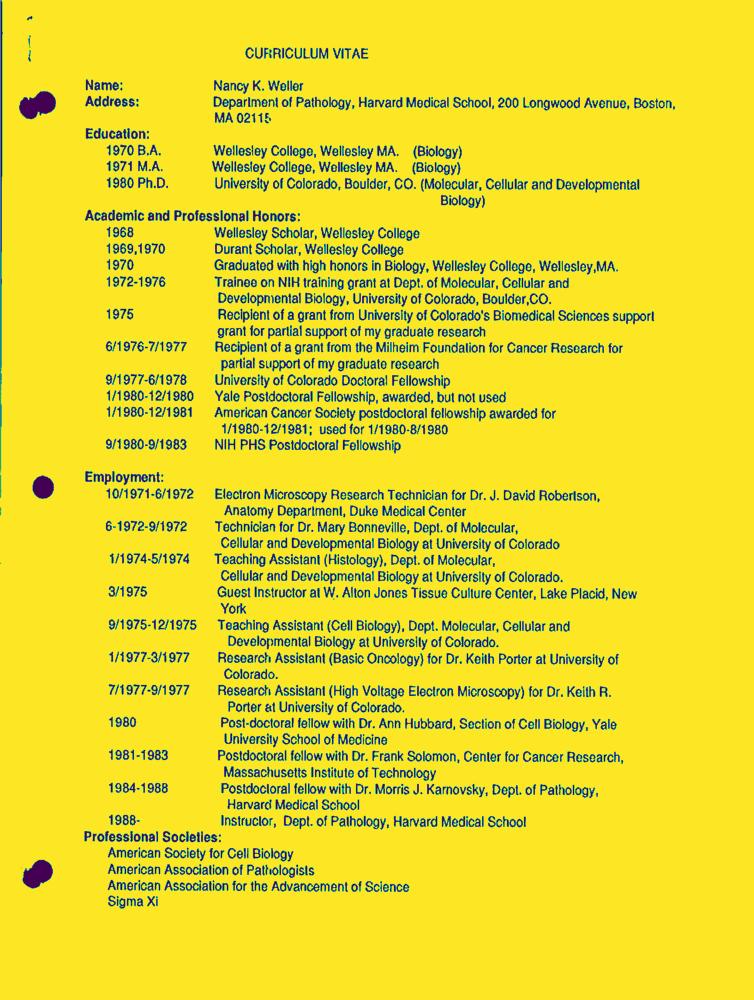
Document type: Resume-Doc